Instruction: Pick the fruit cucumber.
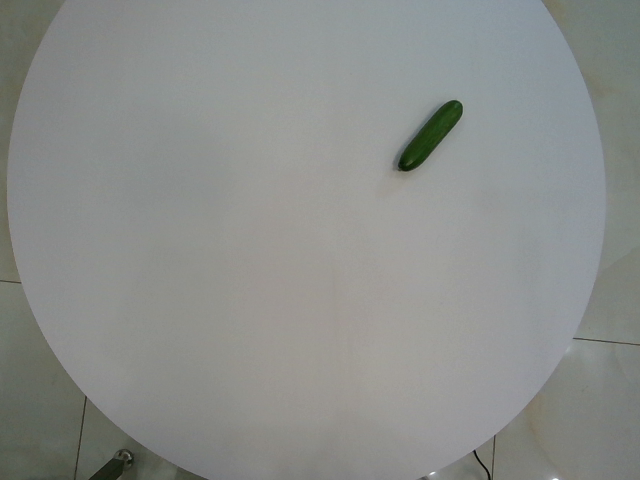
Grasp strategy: vertical